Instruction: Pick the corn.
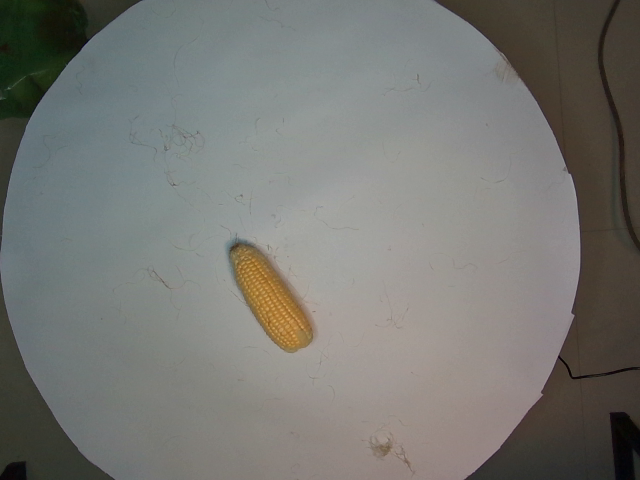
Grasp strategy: vertical